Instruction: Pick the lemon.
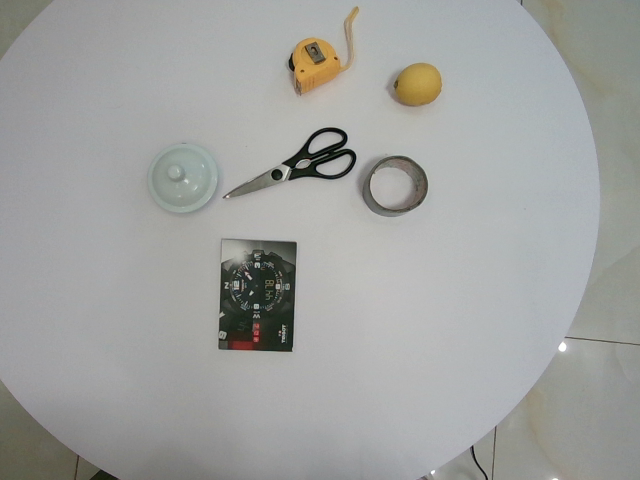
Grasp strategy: vertical